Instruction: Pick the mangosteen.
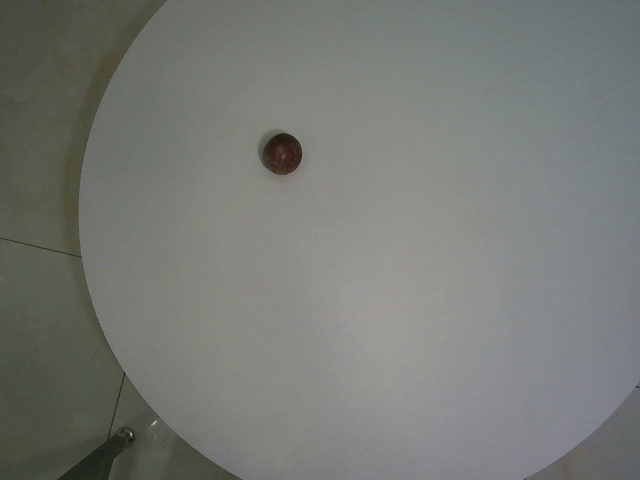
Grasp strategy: vertical